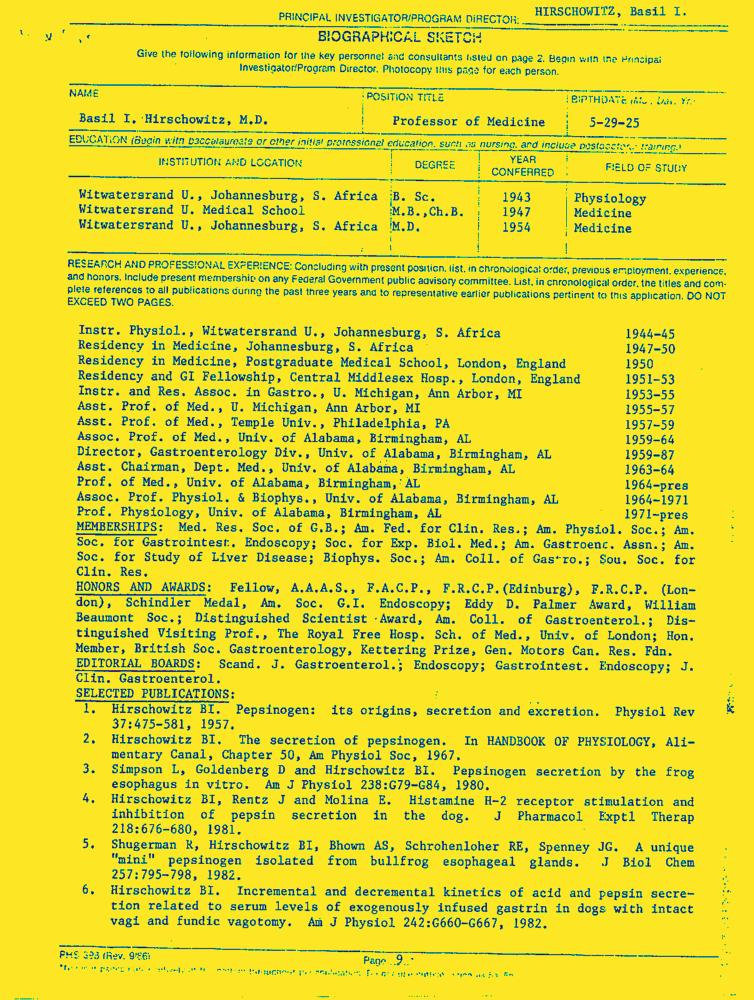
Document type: Resume-Doc